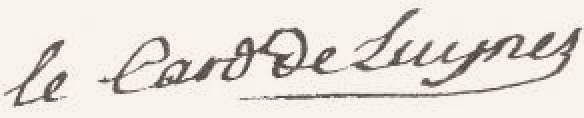
Signature of: paul d albert cardinal de luynes